Question: What is the filing due date as per the document?
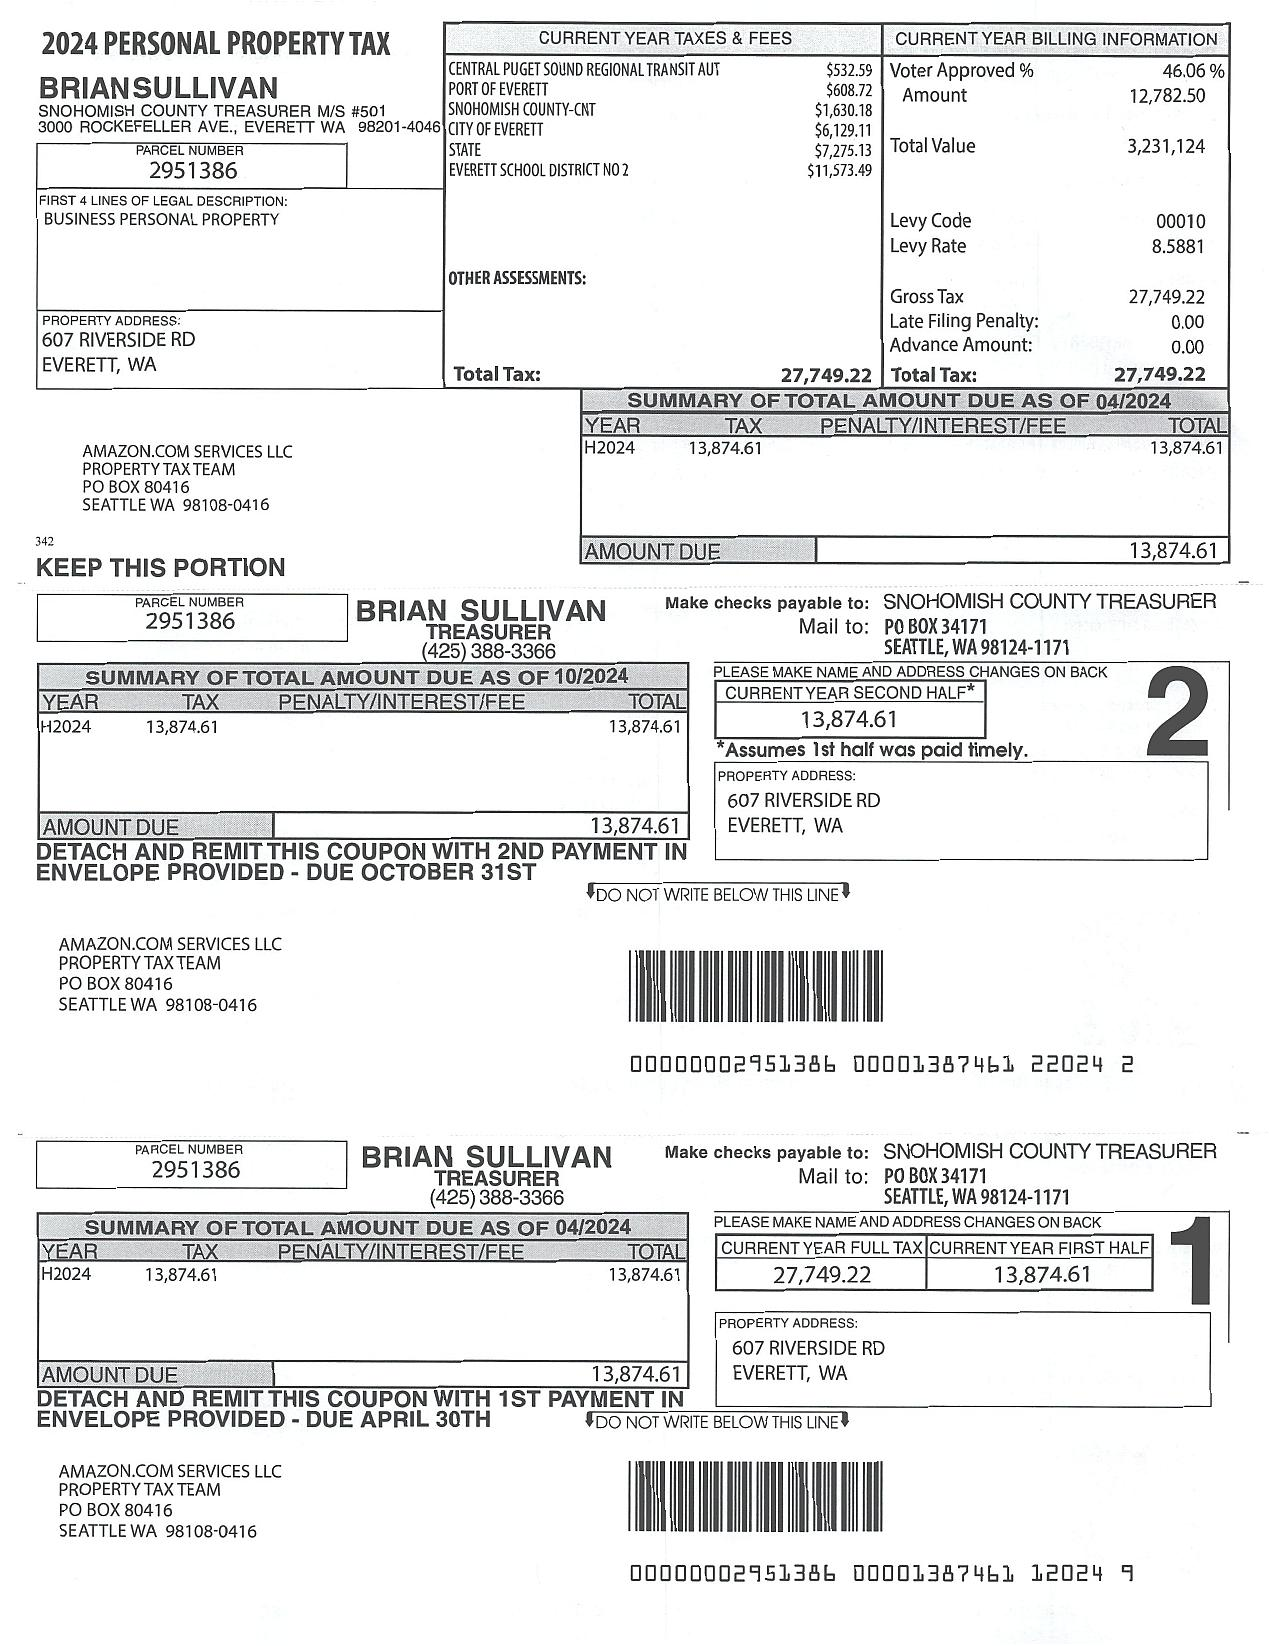
Answer: "October 31st"